Question: What do the imaging results show?
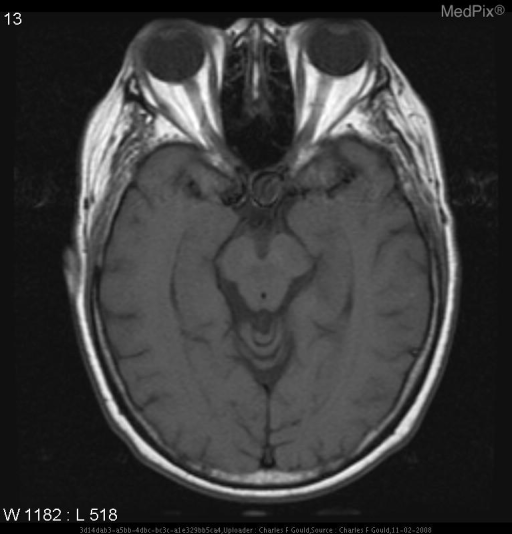
Answer: The imaging shows CT:  There is a berry aneurysm arising from the supraclinoid portion of the left internal carotid artery, measuring 16 mm AP x 13.5 mm CC x12 mm LAT with a 5-mm neck. The aneurysm projects medially and inferiorly from its origin and encroaches on the optic chiasm and pituitary fossa. The pituitary infundibulum may be displaced posteriorly.

MR:  The ventricles are the upper limits of normal in size. There is a mixed but primarily hypointense signal foci in the parasellar region to the left of midline superimposed over the sella.  On T2WI this has a hypointense signal similar to the signal void of the vesicle.  MR (T1W-Gd) shows enhancement.

MRA of the circle of Willis shows a flow void component and a central heterogeneous hyperintense signal component. There is a mixed but primarily hypointense signal foci in the parasellar region to the left of midline extending into the pituitary fossa..